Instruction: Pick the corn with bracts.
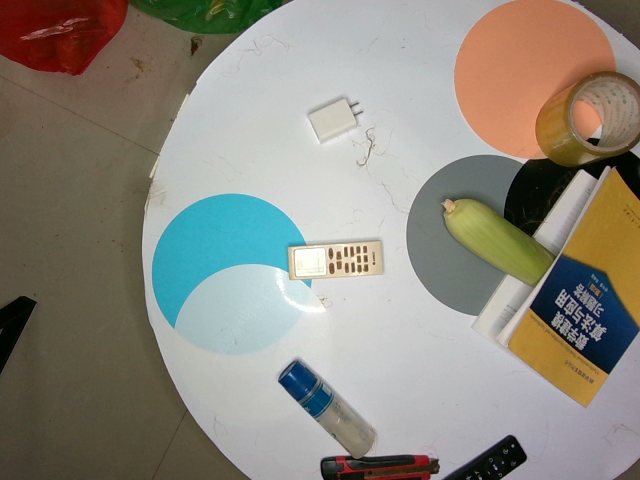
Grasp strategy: vertical